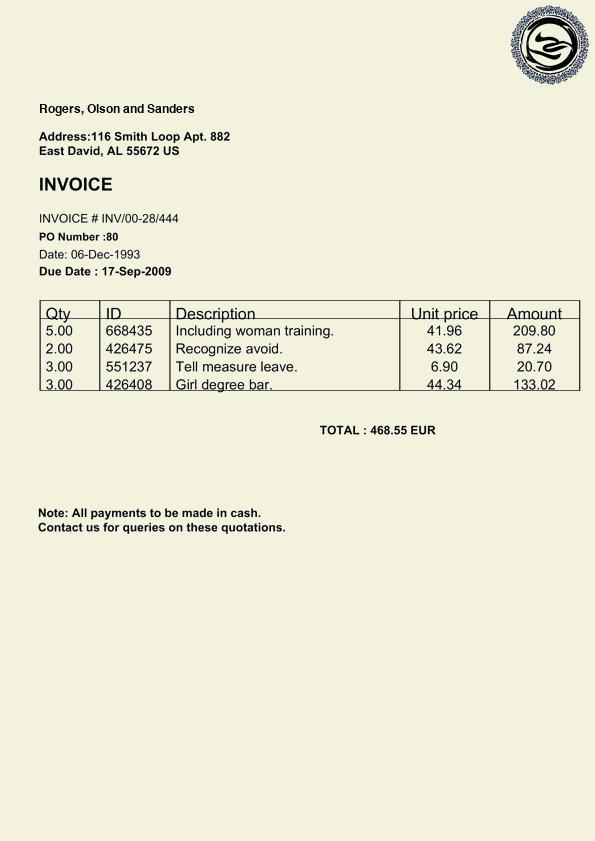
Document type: Invoice